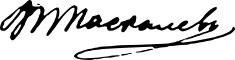
Signature of: todor paskalev